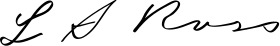
Signature of: lawrence sullivan ross